Question: What is the potential diagnosis?
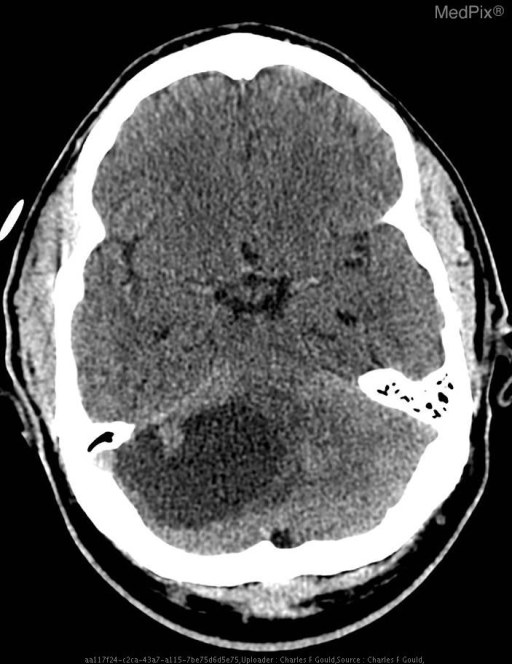
Answer: The possible diagnosis includes •  Hemangioblastoma
•  Pilocytic Astrocytoma
•  Metastatic disease
•  Astrocytoma
•  Cavernous malformation
•  Ependymoma.